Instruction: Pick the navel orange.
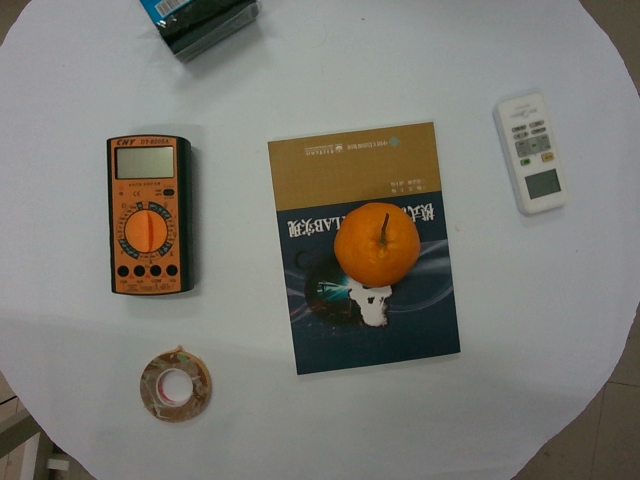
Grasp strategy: vertical